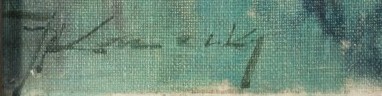
Signature of: josef kamenitzky steiner